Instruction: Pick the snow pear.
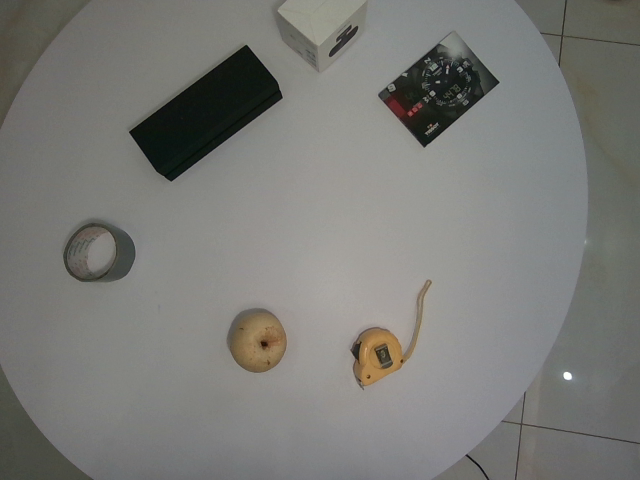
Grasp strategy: vertical